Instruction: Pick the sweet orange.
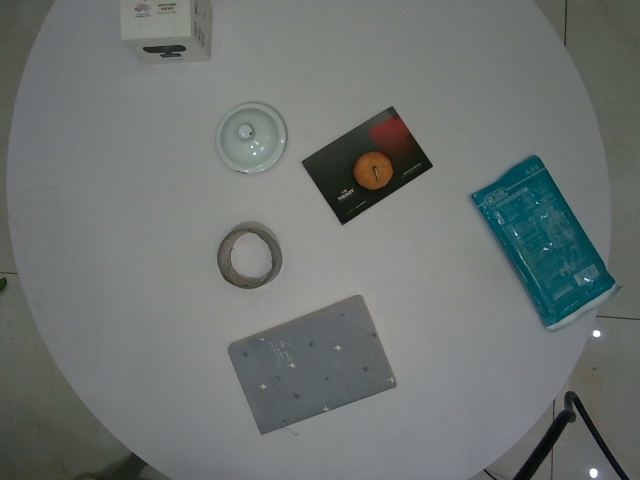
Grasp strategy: vertical